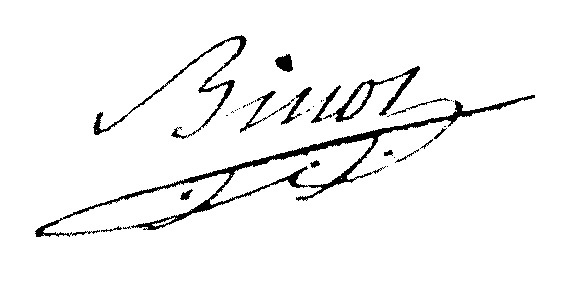
Signature of: jacques binot